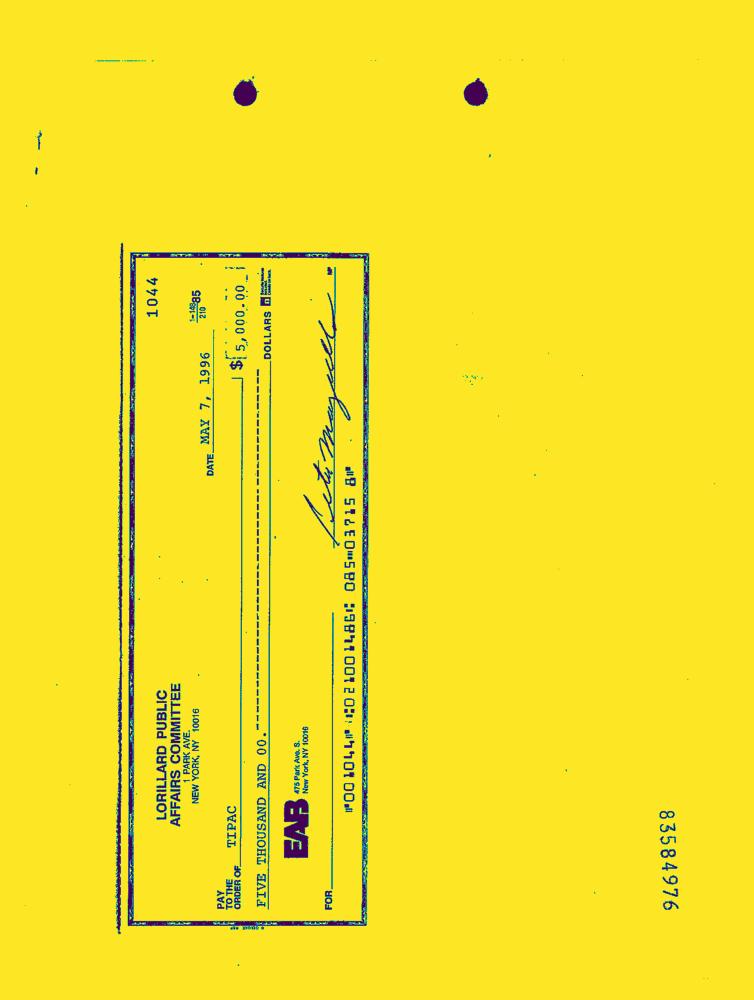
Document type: Invoice-Doc